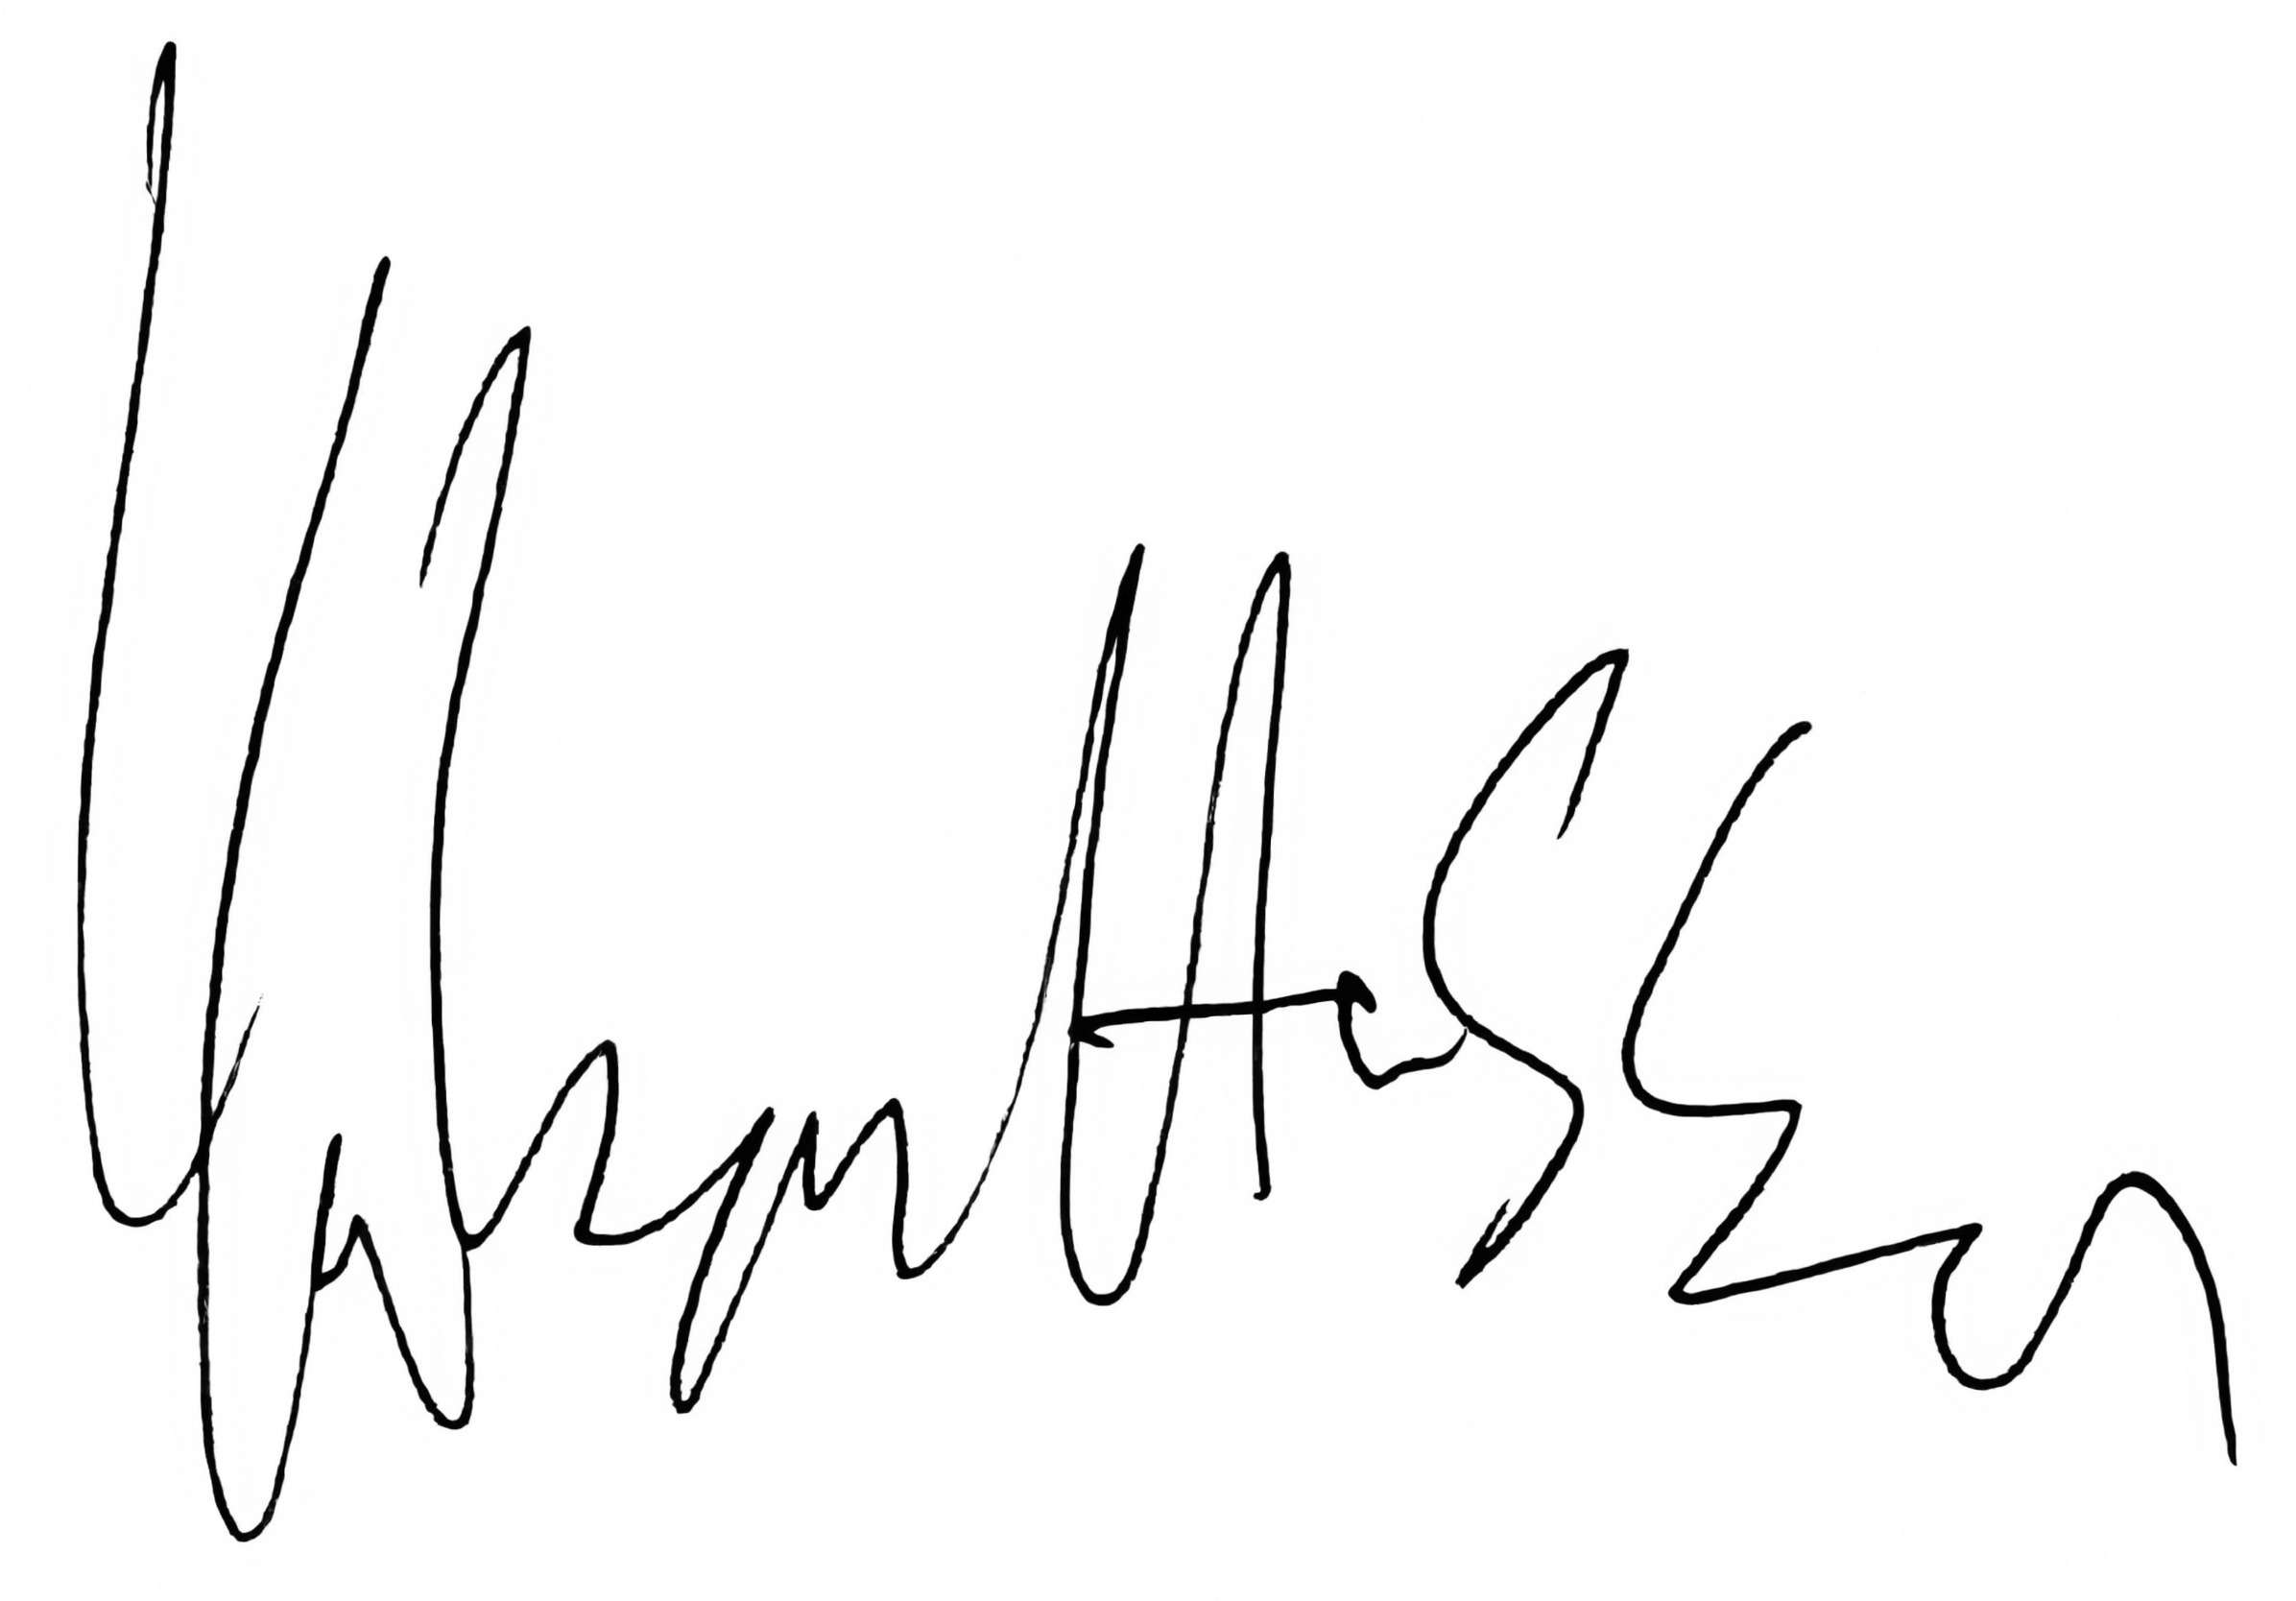
Signature of: yahya hassan